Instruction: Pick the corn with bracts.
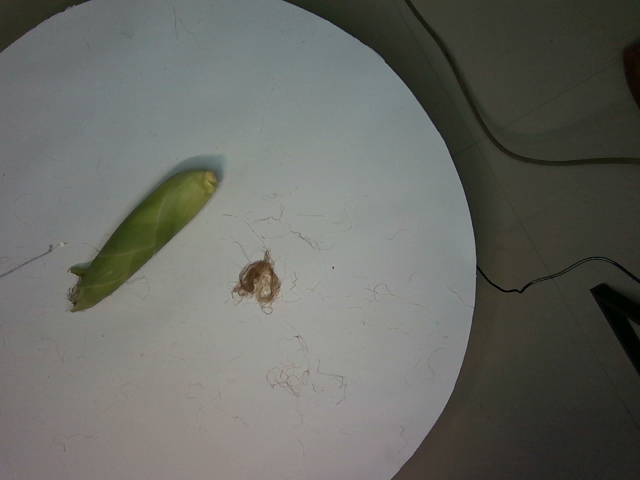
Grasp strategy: vertical